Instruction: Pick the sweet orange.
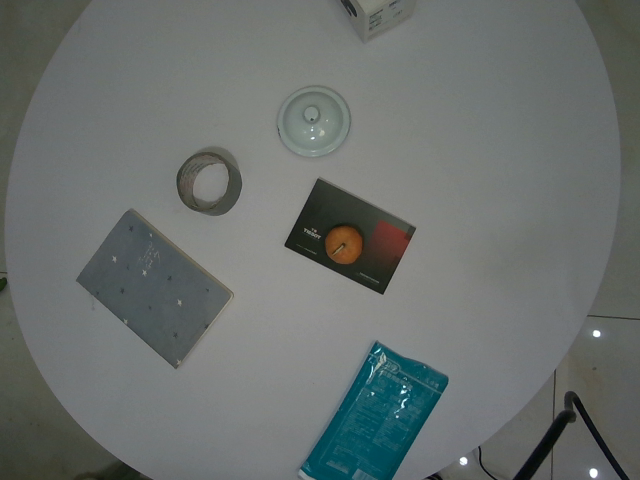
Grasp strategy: vertical